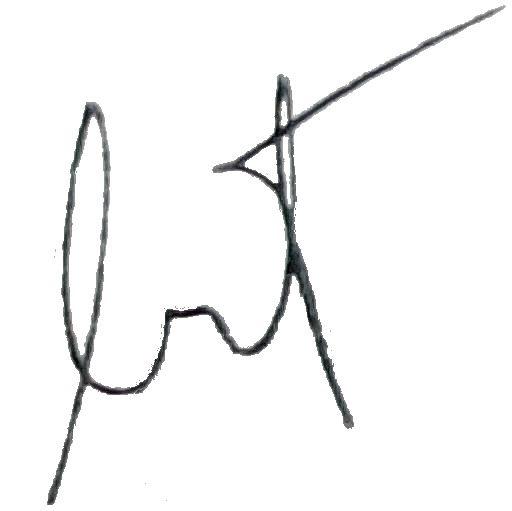
Signature of: aleksandr krutov